Patient: Female, age 40
A 40-year-old Asian woman, non-smoker, housewife, presented in December, 2018 with progressive shortness of breath, initially only during physical exertion (i.e, walking upstairs) which later started occurring even at rest and a non-productive cough of three years duration which worsened in the ten days preceding presentation. She also complained of chest tightness during this presentation. She did not have a history suggestive of orthopnea or paroxysmal nocturnal dyspnea, swelling of her legs and/or body, fever, blood mixed sputum, chest pain or joints pain. She did not have exposure to patients with pulmonary tuberculosis. She had presented to an ophthalmologist 3 years back due to pain and redness of both eyes and was later diagnosed with bilateral granulomatous uveitis. She was treated with topical steroid for the same duration with intermittent intervals of as long as 2-3 months.
On examination, she was afebrile with a blood pressure of 130/80 mmHg in the right arm and heart rate was 80/minute. She had clubbing of her digits. Examination of peripheral pulses revealed absent pulse over the left radial and brachial arteries and feeble pulse over the right radial and brachial arteries, and bilateral carotid arteries. Carotid bruit was heard on the left side. Her oxygen saturation at room air was only 76% and required 4 liters/minute of oxygen to maintain 92% saturation (Normal >95%). Her jugular venous pressure was not raised and there was no pedal or sacral edema.
Laboratory parameters with normal ranges in parenthesis, are as follows:
Complete blood count: white cell count 4.2 (4-10) x 10^9/L; neutrophils 78%; lymphocytes 20%; red blood cells 4.6 (4.2-5.4) x 10^12/L; haemoglobin 13.3 (12-15) g/dL; platelets 244 (150-400) x 10^9/L.
Biochemistry: random blood sugar 126 (65-110) mg/dL; urea 29 (17-45) mg/dL; creatinine 0.9 (0.8-1.3) mg/dL; sodium 139 (135-145) mmol/L and potassium 4.3 (3.5-5) mmol/L.
Hepatic panel: bilirubin total 0.8 (0.1-1.2) mg/dL and direct 0.5 (0-0.4) mg/dL; alanine transaminase 39 (5-30) units/L; aspartate transaminase 45 (5-30) units/L; alkaline phosphatase 103 (50-100) IU/L; albumin 2.6 (3.5-5) g/dL
Erythrocyte sedimentation rate (ESR) was elevated at 45 mm/hr and c-reactive protein (CRP) was 4 mg/L (Normal < 10 mg/L). Angiotensin converting enzyme (ACE) levels were elevated at 186 u/L (Normal < 52 u/L); rheumatoid factor and anti-nuclear antibodies by indirect immunofluorescence were negative. Sputum examination did not reveal any organisms including acid fast bacilli. Sputum analysed by gene Xpert also did not detect Mycobacterium tuberculosis. The electrocardiogram was normal. Echocardiography showed moderate tricuspid regurgitation with moderate pulmonary arterial hypertension with a normal systolic function.
Chest X-ray ( Figure 1) revealed bilateral reticulo-nodular infiltrates involving the middle and lower zones and some parts of the upper zones. No changes were noted compared to a radiograph done three years ago. The pulmonary function test showed a restrictive pattern. High resolution computed tomography (CT) of the chest ( Figure 2) showed diffuse ground glass changes with interlobular septal thickening with mosaic attenuation and multiple enlarged calcified mediastinal and hilar lymph nodes (separate image of mediastinal section could not be retrieved). Bronchoscopy with trans-bronchial lung biopsy revealed non- caseating granulomatous inflammation with characteristic 'asteroid bodies' ( Figure 3 and Figure 4), and was negative for malignancy and tuberculosis. Hence the diagnosis of sarcoidosis (pulmonary and ocular) was made.
The findings of abnormal pulse led us to do a CT angiogram of aorta and its branches. Figure 5 shows stenosis of the left subclavian artery with almost complete block at the distal part as well as the proximal left axillary artery. Though images not available for the report, there was stenosis of right axillary, brachial artery and its branches, with sparing of abdominal aorta up to the lower extremities. This was suggestive of large vessel vasculitis in the upper extremities, Takayasu arteritis (Type I).
With the diagnosis of sarcoidosis with coexisting Takayasu arteritis, she was treated with prednisolone 60 mg once daily (1 mg/kg/day) along with supportive treatment including oxygen, chest physiotherapy, bone protection with calcium and vitamin D, and thromboembolism prophylaxis with daily 60 mg of subcutaneous enoxaparin. Ophthalmology examination showed bilateral granulomatous uveitis and was treated with topical prednisolone drops. She dramatically improved over 3-4 days and required only 1 liter/minute of oxygen support. Pneumococcal vaccination was administered. She was later discharged on domiciliary oxygen with a tapering prednisolone dosage.
After four weeks of discharge, while she was still on 30 mg of prednisolone, she developed blurring of vision. Ophthalmologic examination showed increased intraocular pressure with findings suggestive of Secondary glaucoma, probably steroid induced. Topical steroid was stopped and since oral steroid was to be tapered off quickly, azathioprine 50 mg/day was started as a steroid sparing immunosuppressant. Glaucoma was treated with topical timolol (0.25% twice daily) and oral acetazolamide (500 mg followed by 250 mg twice daily), and she responded well over the course of 2 weeks.
The patient is still on regular follow up (after 15 months of diagnosis) and is currently asymptomatic. She does not require oxygen and does not have symptoms of vasculitis (carotidynia, headache, lightheadedness, vertigo, tingling, numbness, limb claudication, cyanosis, arthralgias and skin lesions like erythema nodosum). She is currently taking azathioprine 50 mg/day, prednisolone 10 mg/day with calcium and vitamin D supplements. She is also on regular follow up every 3 months with a pulmonologist.
Keywords: sarcoidosis, coexistence, takayasu arteritis
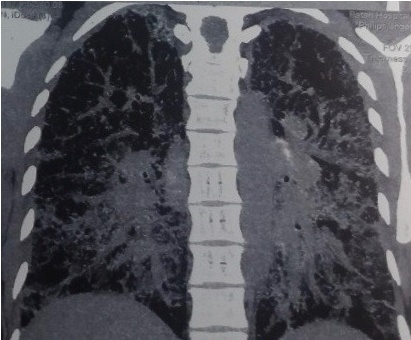
Image caption: High-resolution computed tomography (HRCT) chest showing diffuse ground glass changes with interlobular septal thickening with mosaic attenuation and multiple enlarged calcified mediastinal and hilar lymph nodes.